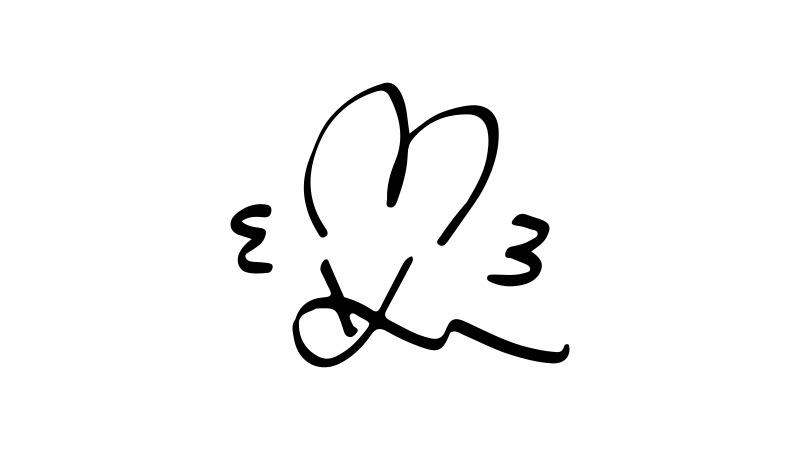
Signature of: cho mi yeon